Question: How is the property described in the document?
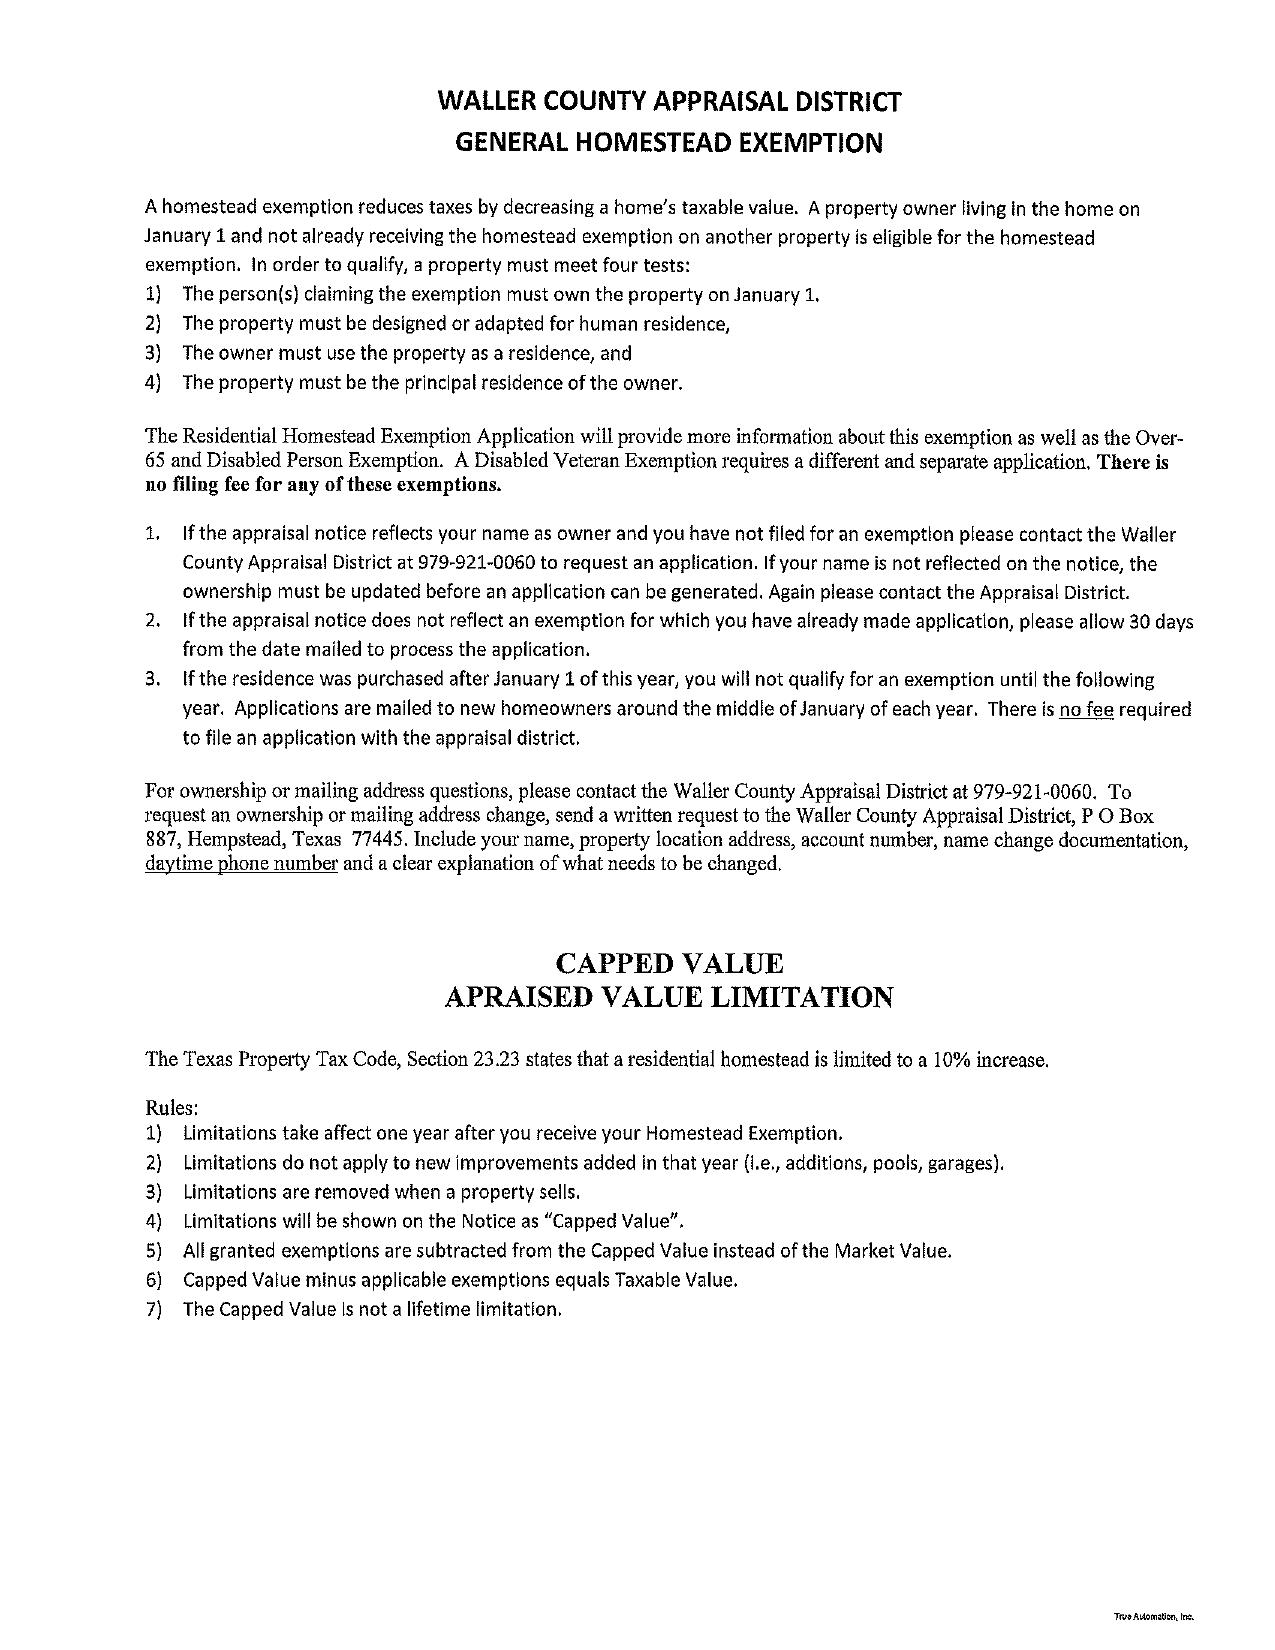
Answer: "a residential homestead"